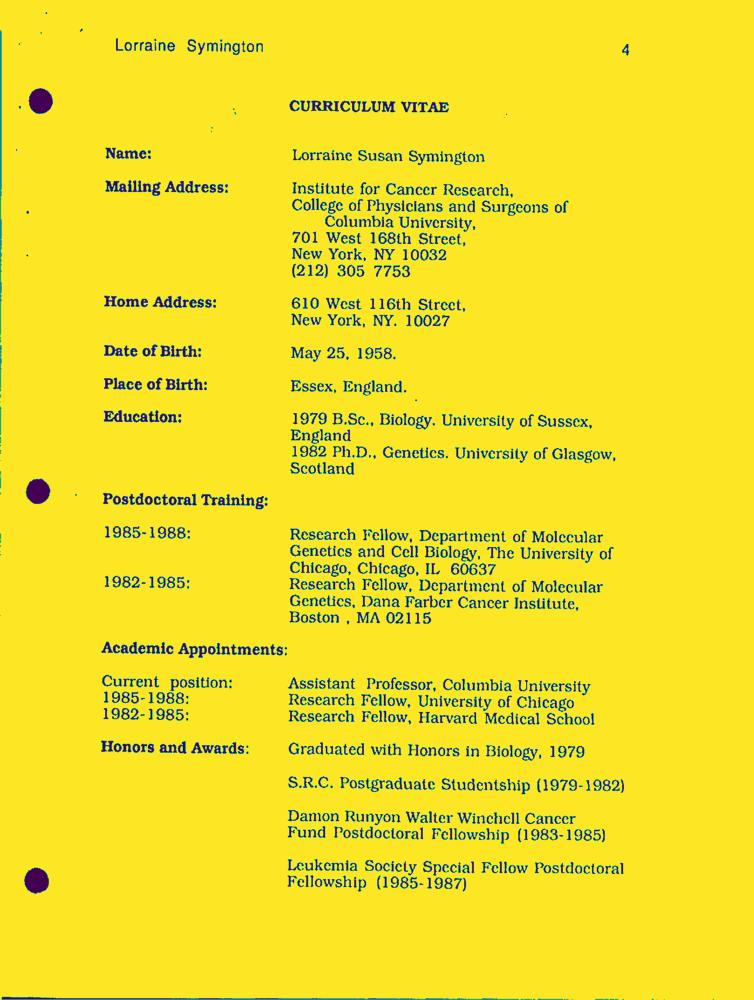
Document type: Resume-Doc